Question: What do the imaging results show?
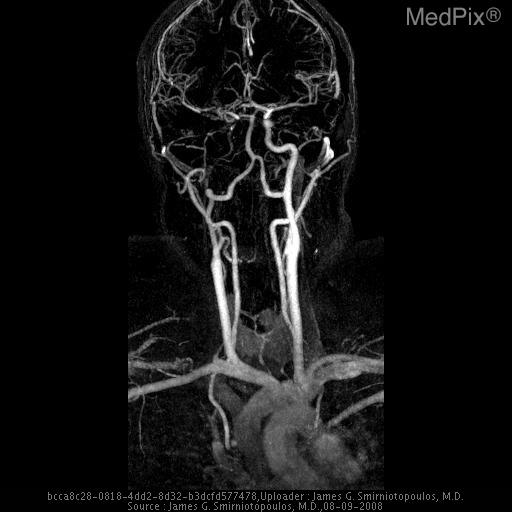
Answer: The imaging shows Effacement of right basal ganglia
Abnormal hyperintensity of most of the right MCA territory
Occluded Right Internal Carotid Artery 1) Loss of gray-white differentiation R. basal ganglia
2) Effacement of R. MCA sulci
3) Abnormal signal R. MCA
4) Occlusion of R. Internal Carotid Artery.